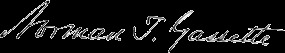
Signature of: norman t gassette